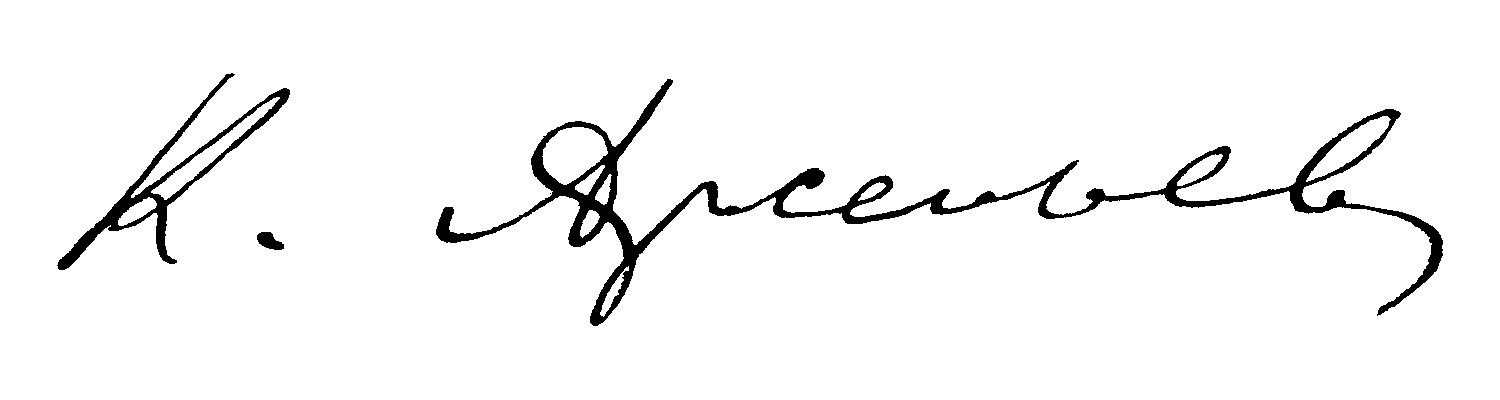
Signature of: konstantin arsenyev